Question: What is the suspected problem?
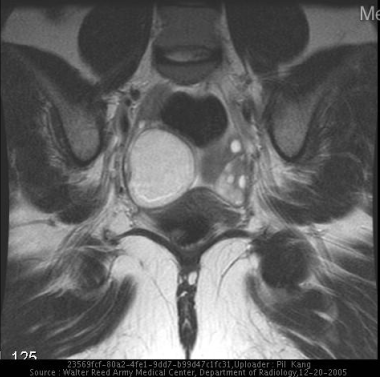
Answer: The findings suggest Ultrasound of the pelvis demonstrates a large right adnexal mass with predominantly hyperechoic echotexture.

MRI demonstrates a right ovarian cystic mass with predominantly expected homogeneously high T2 signal, with a rind of high T1/T2 signal in the anterior surface which becomes dark on fat-saturation images.  This clearly demonstrates the fatty component of what is most likely a benign cystic teratoma.. MRI demonstrates a right ovarian cystic mass with predominantly expected homogeneously high T2 signal, with a rind of high T1/T2 signal in the anterior surface which becomes dark on fat-saturation images.  This clearly demonstrates the fatty component of what is most likely a benign cystic teratoma.. The patient might have a history of Patient found incidental right adnexal mass during a non-related MR imaging study..